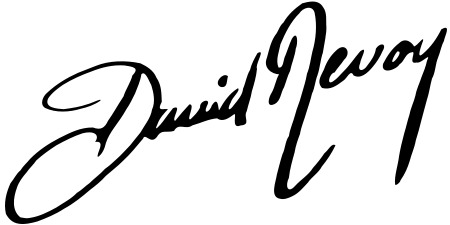
Signature of: david revoy